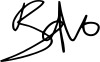
Signature of: bono